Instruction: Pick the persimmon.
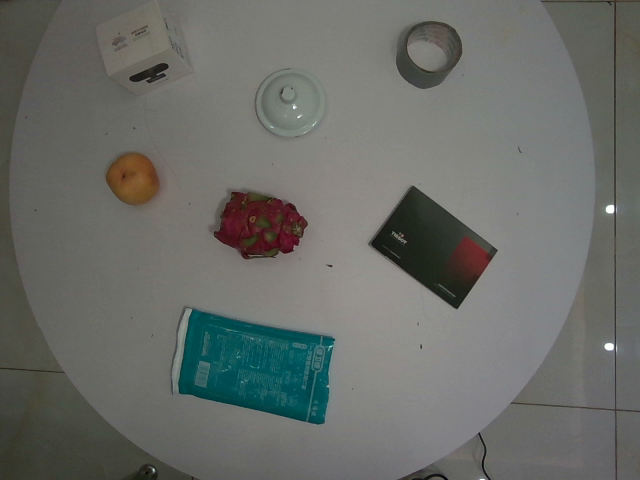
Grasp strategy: vertical